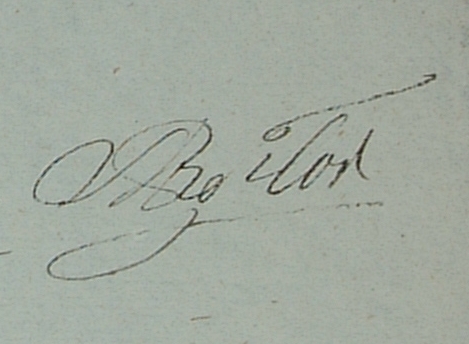
Signature of: martin richard flor